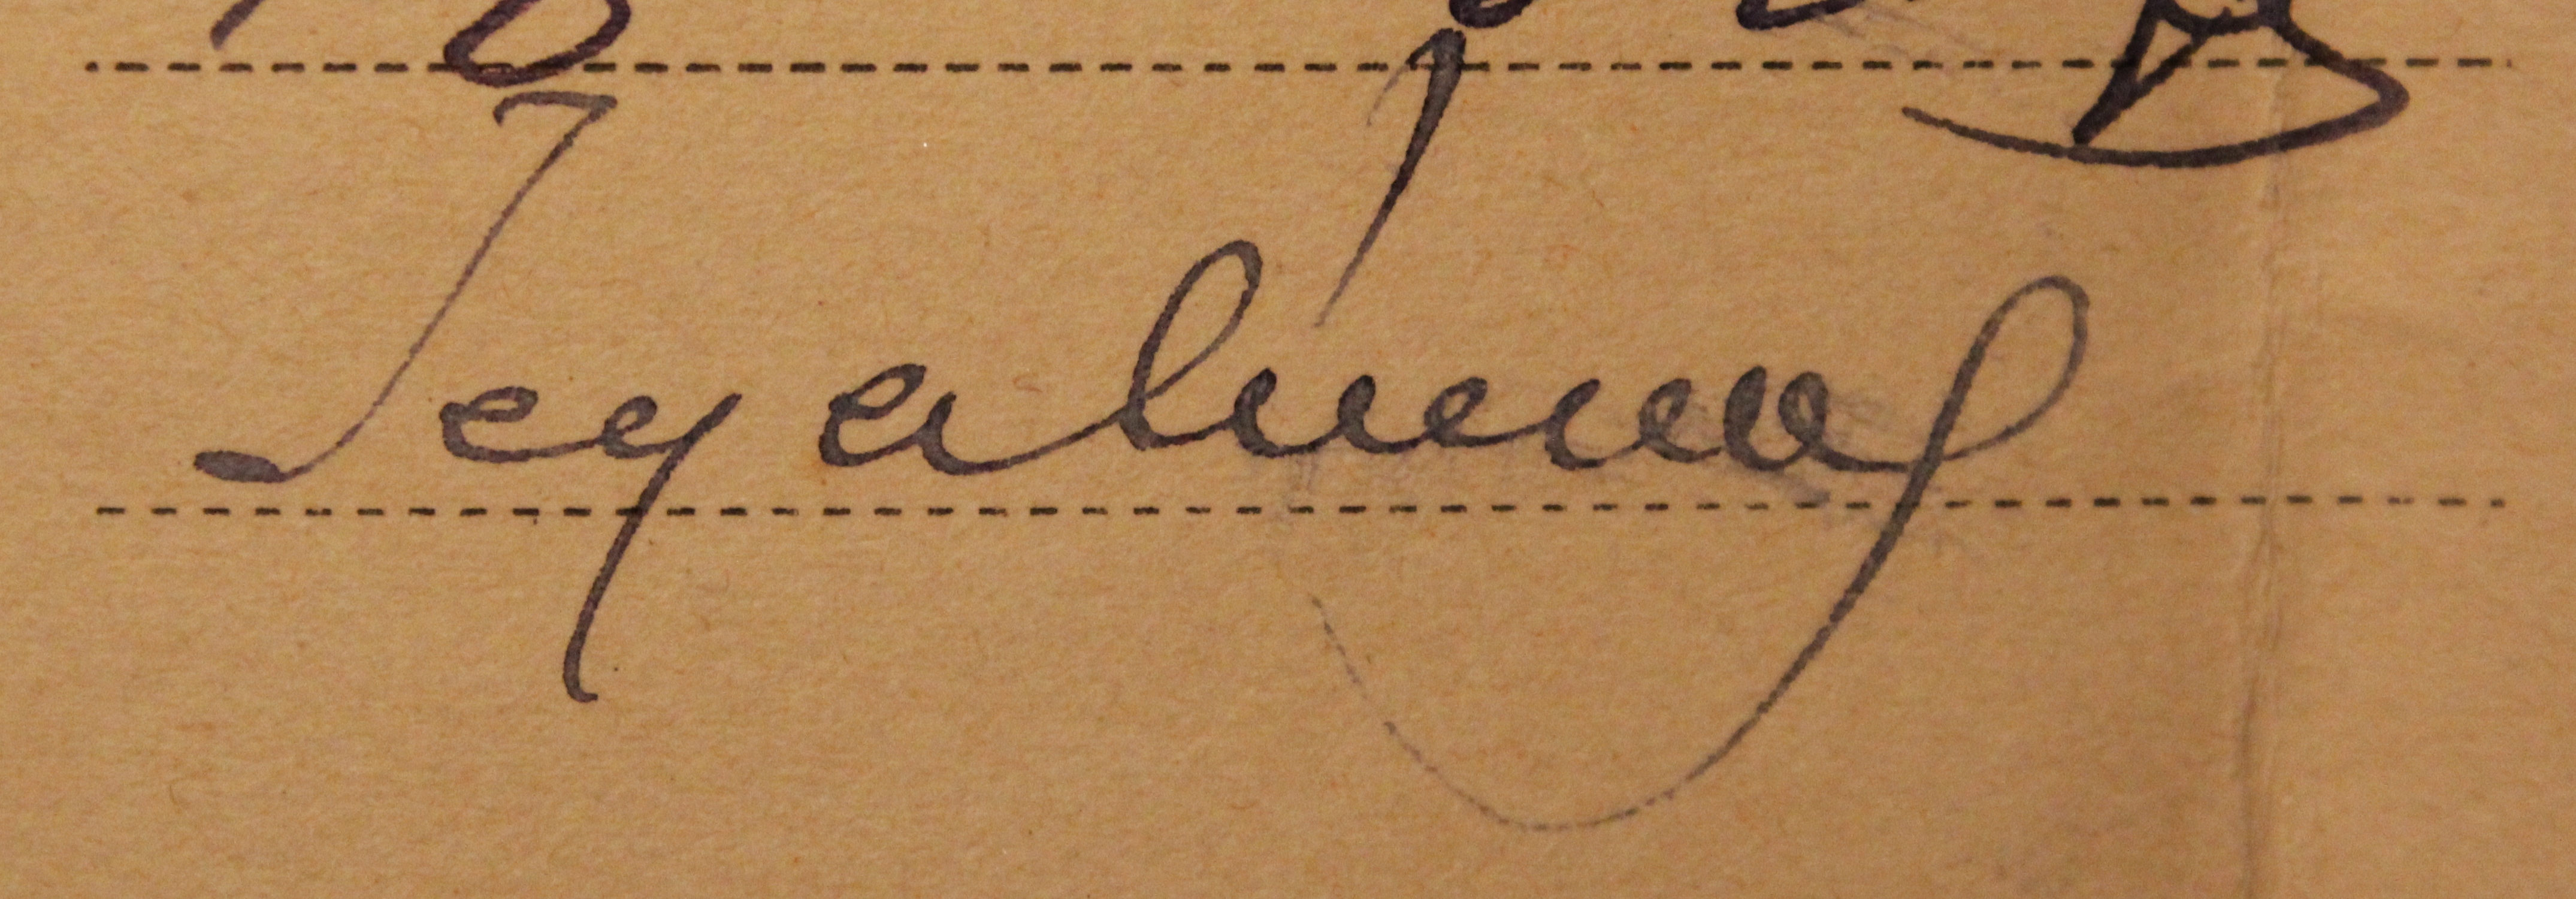
Signature of: károly jeges